Question: How does the patient history play a role?
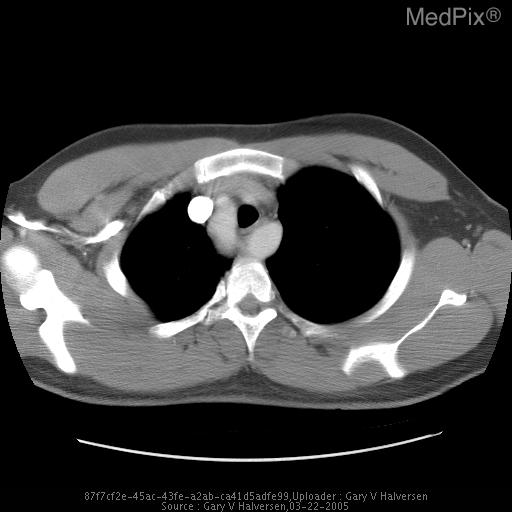
Answer: The patient's history of Vomiting 4 days prior, now with cough and chest pain. is key in understanding the case.